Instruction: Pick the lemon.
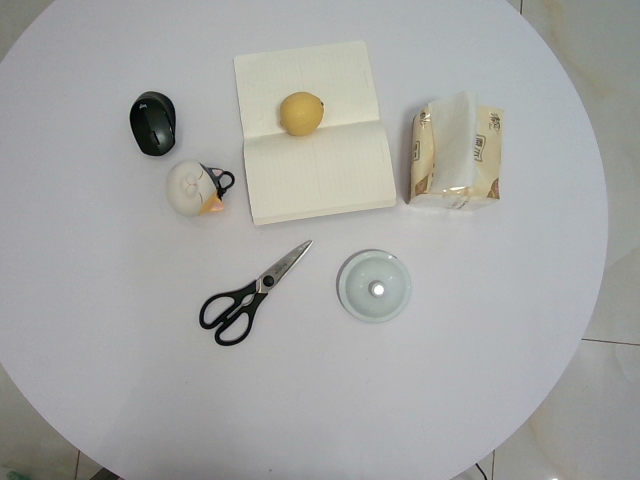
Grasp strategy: vertical